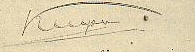
Signature of: abraham kuyper